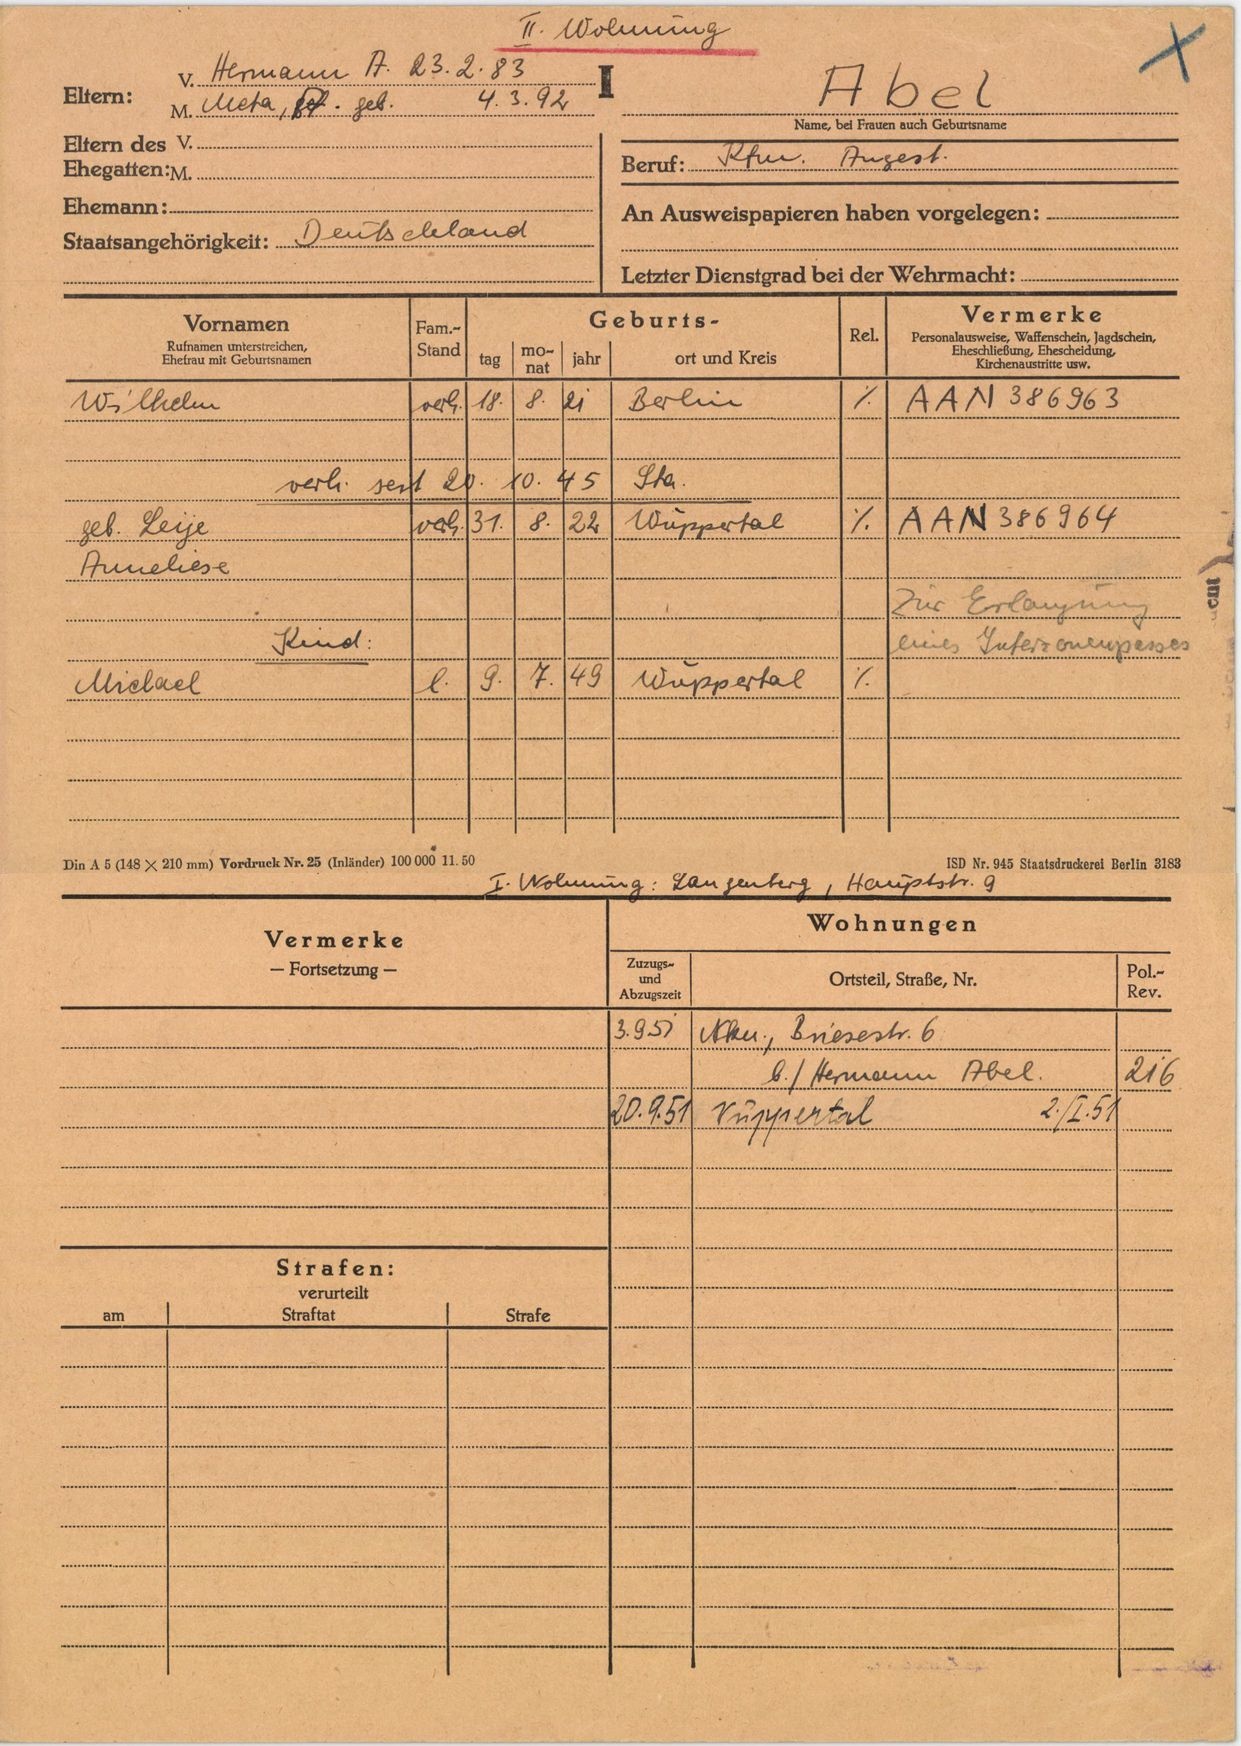
Abel